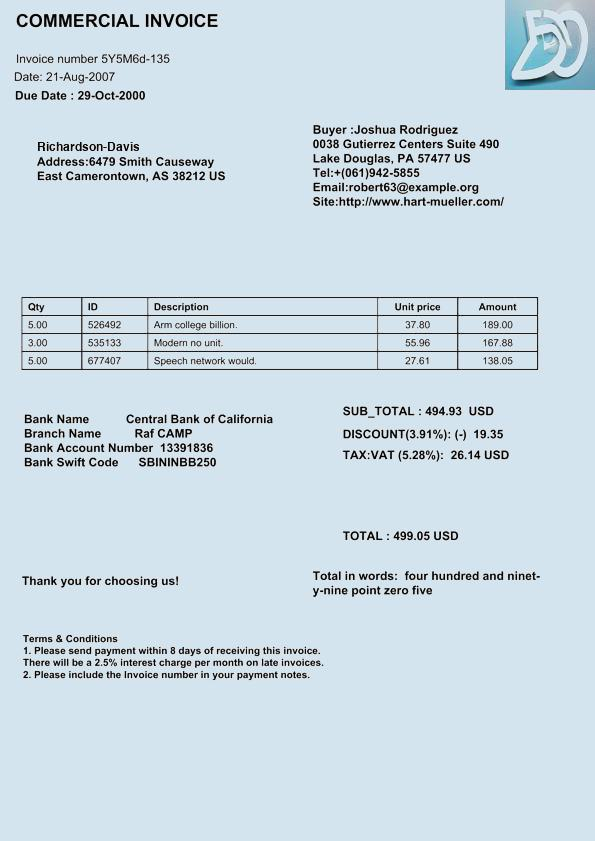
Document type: Invoice